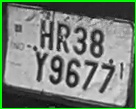
License plate number: HR 38Y 9677